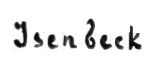
Signature of: fyodor izenbek